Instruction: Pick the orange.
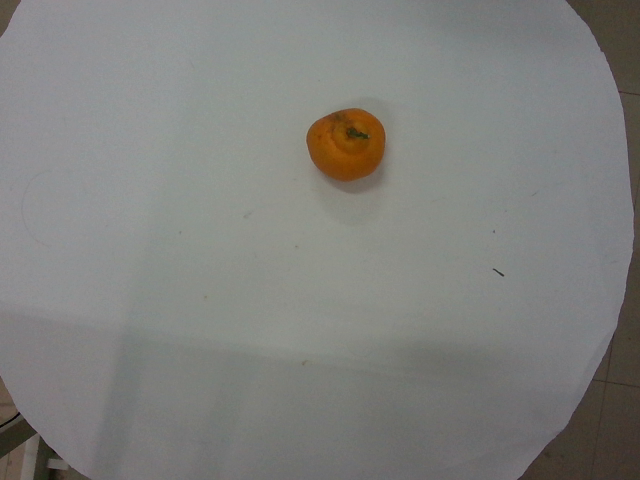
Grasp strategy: vertical